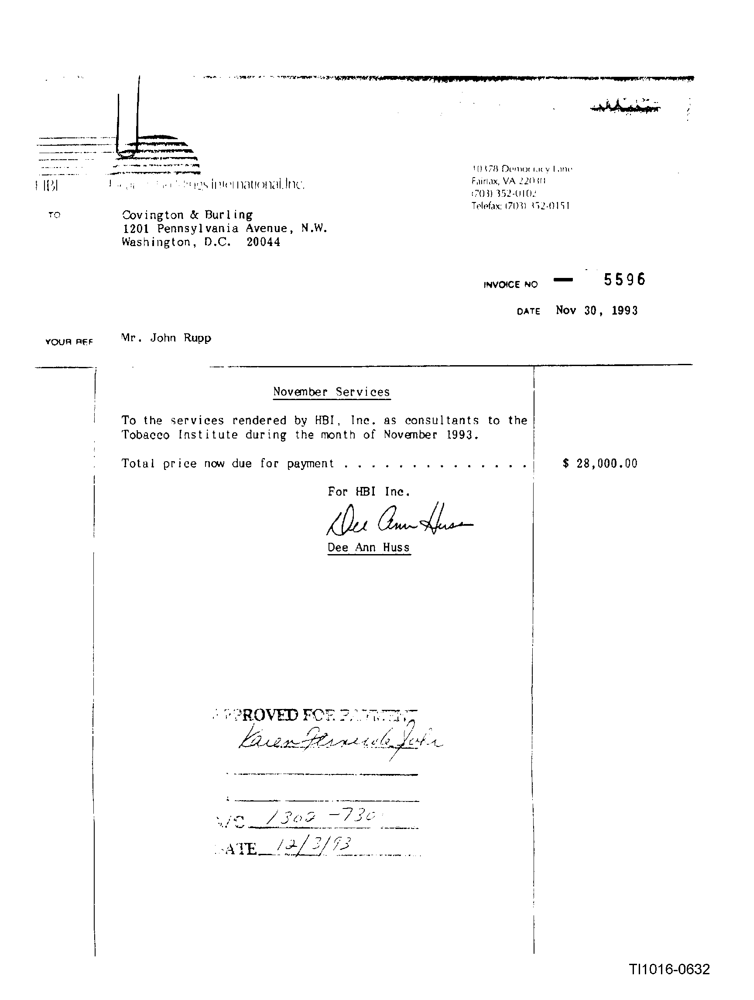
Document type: Invoice